Question: What is the main concern?
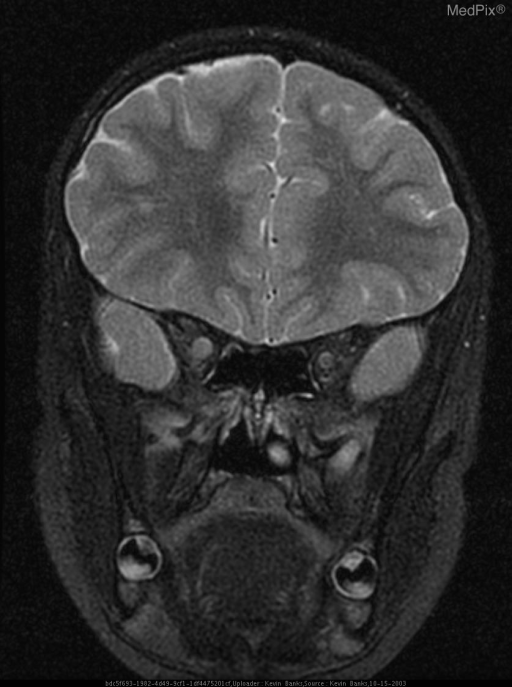
Answer: The findings suggest CT of the orbits shows asymmetry of the optic nerves with the right optic nerve enlarged when compared to the left. Subsequent MRI evaluation of the orbits demonstrates enlargement of the right optic nerve with associated abnormal increased T2 signal intensity and enhancement on post-gadolinium series extending from globe to just anterior to the optic chiasm. Enhancement of the intraorbital fat adjacent to the nerve is also present. The remainder of the optic pathways are normal (not shown).. Coronal T2WI shows increased signal intensity of the right optic nerve and associated enlargement.. The patient might have a history of A 6 YO female presented to the emergency department with a 3 day history of right eye pain and severe decreasing visual acuity..